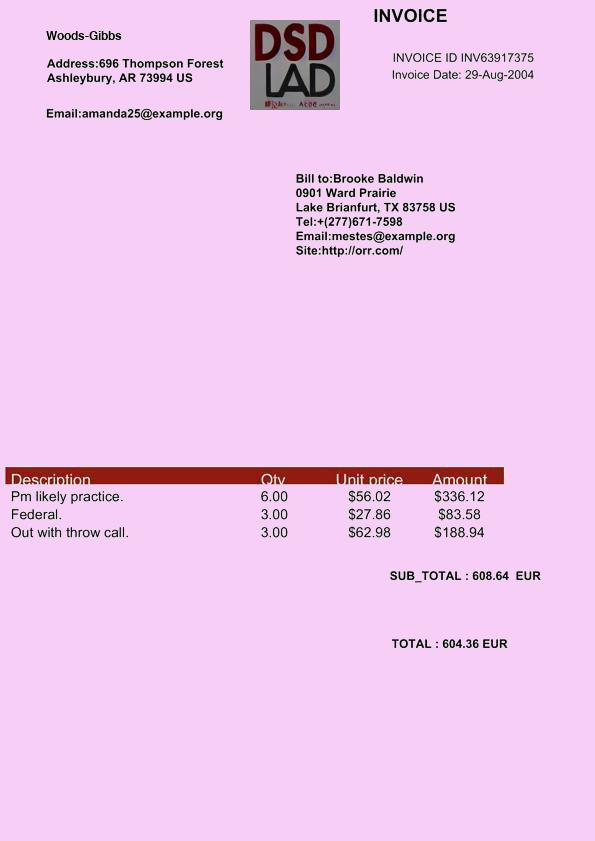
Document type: Invoice